Question: Which state is mentioned in the document?
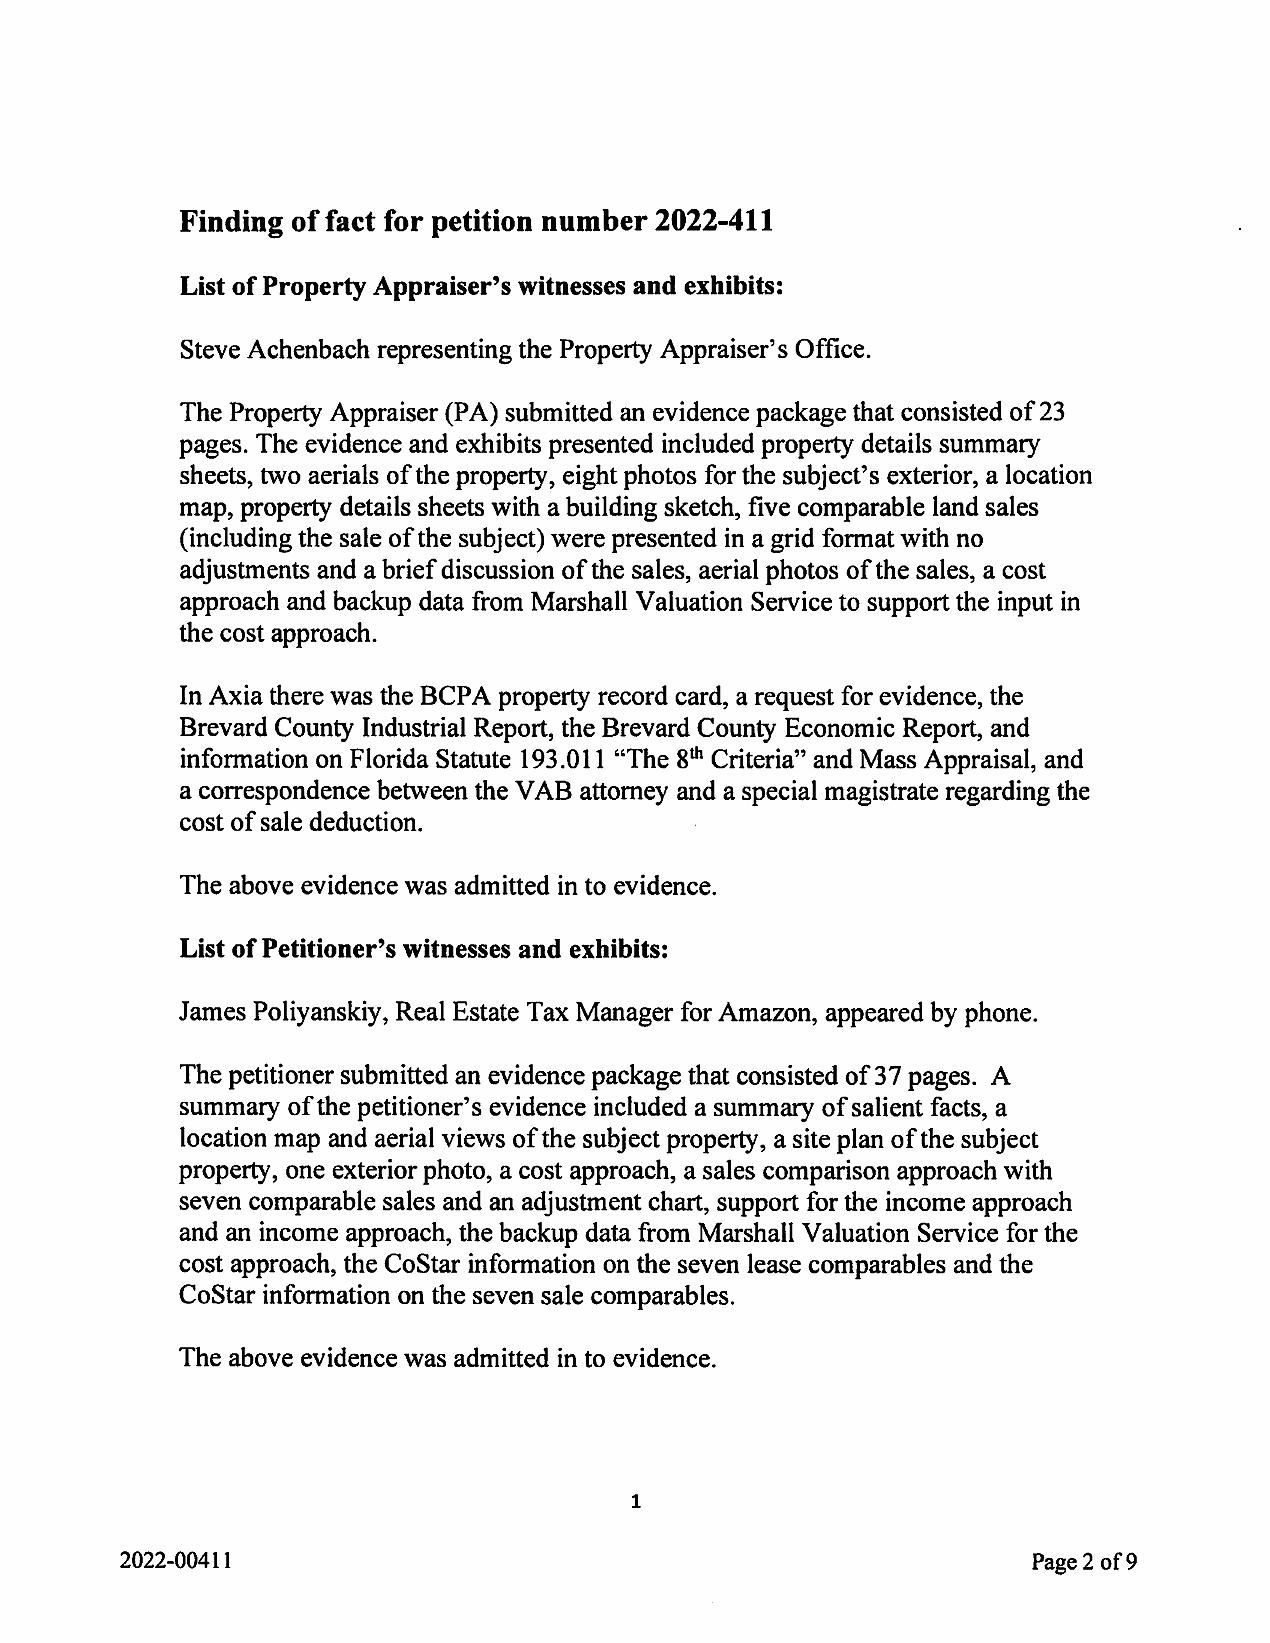
Answer: "Florida"